Question: What is the mailing or notice date provided in the document?
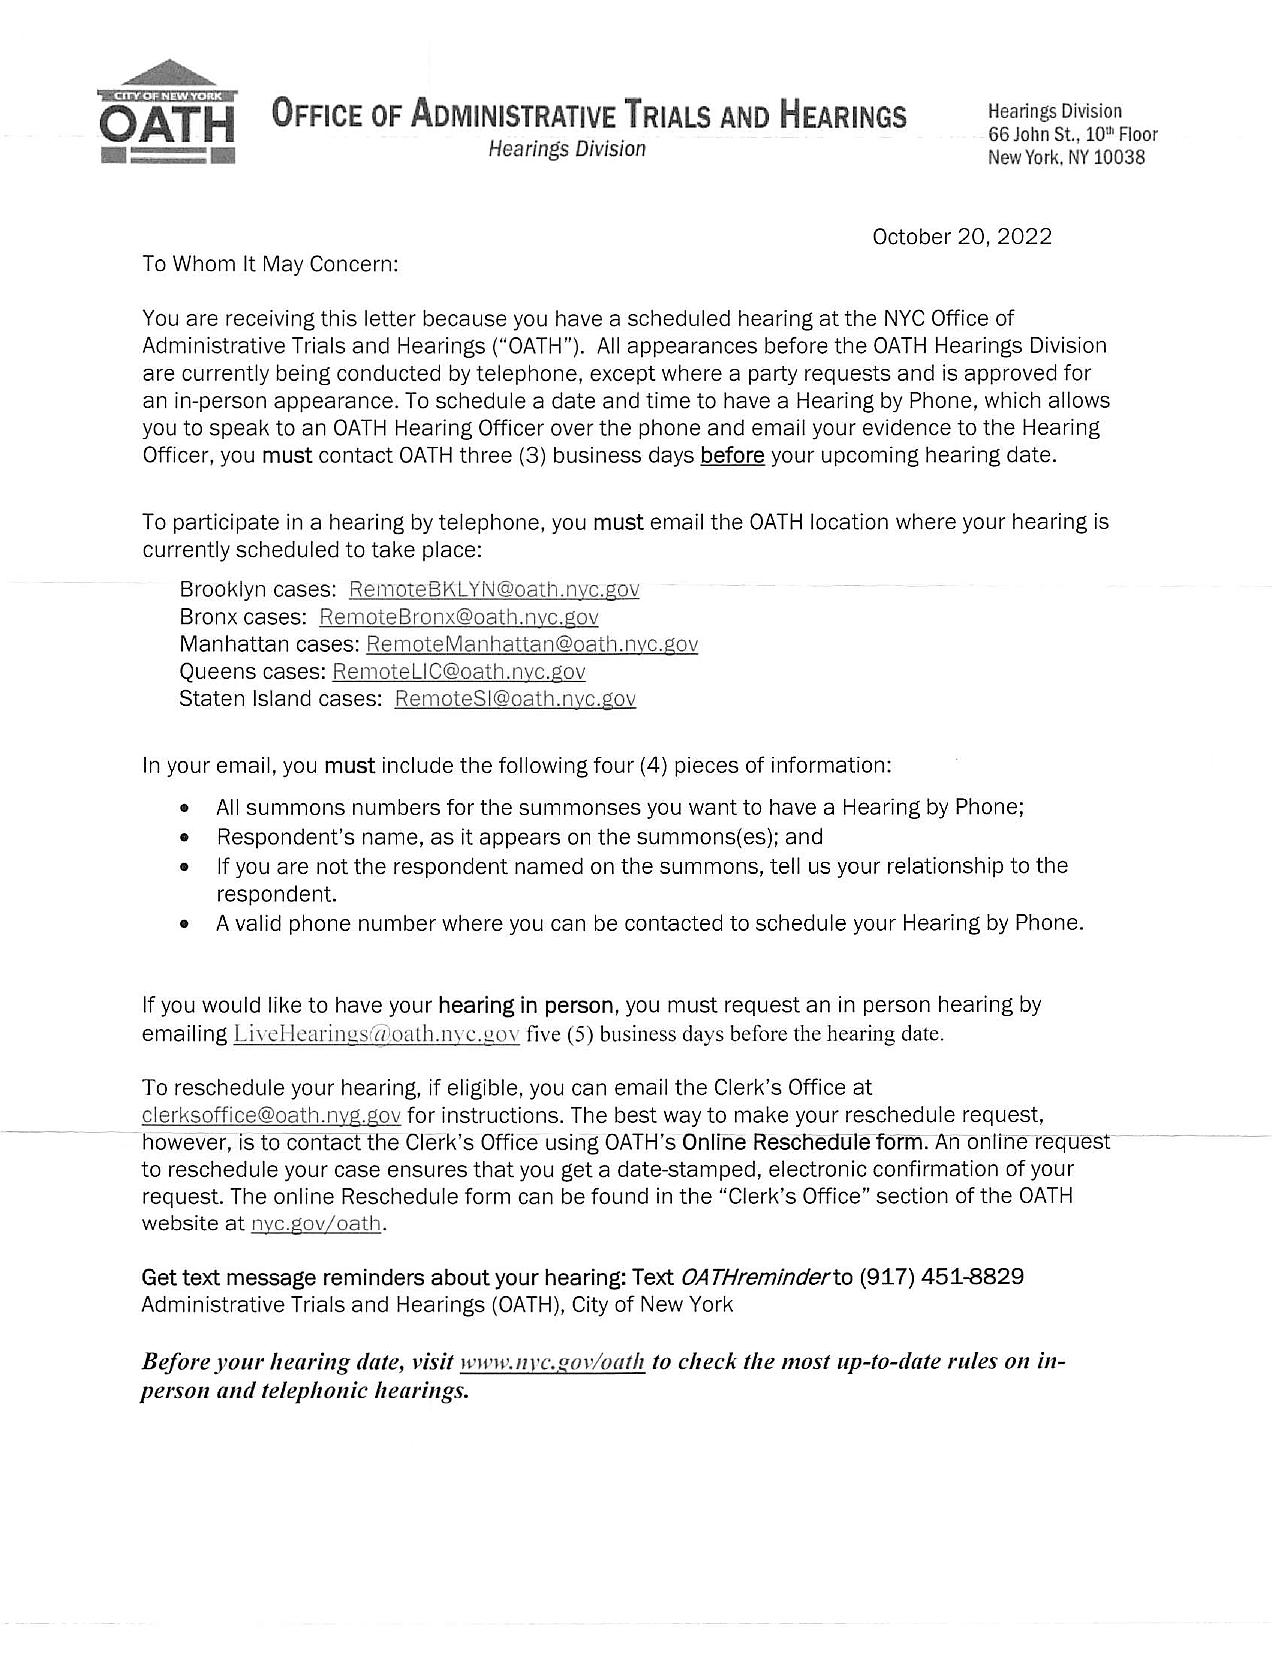
Answer: "20-Oct-22"